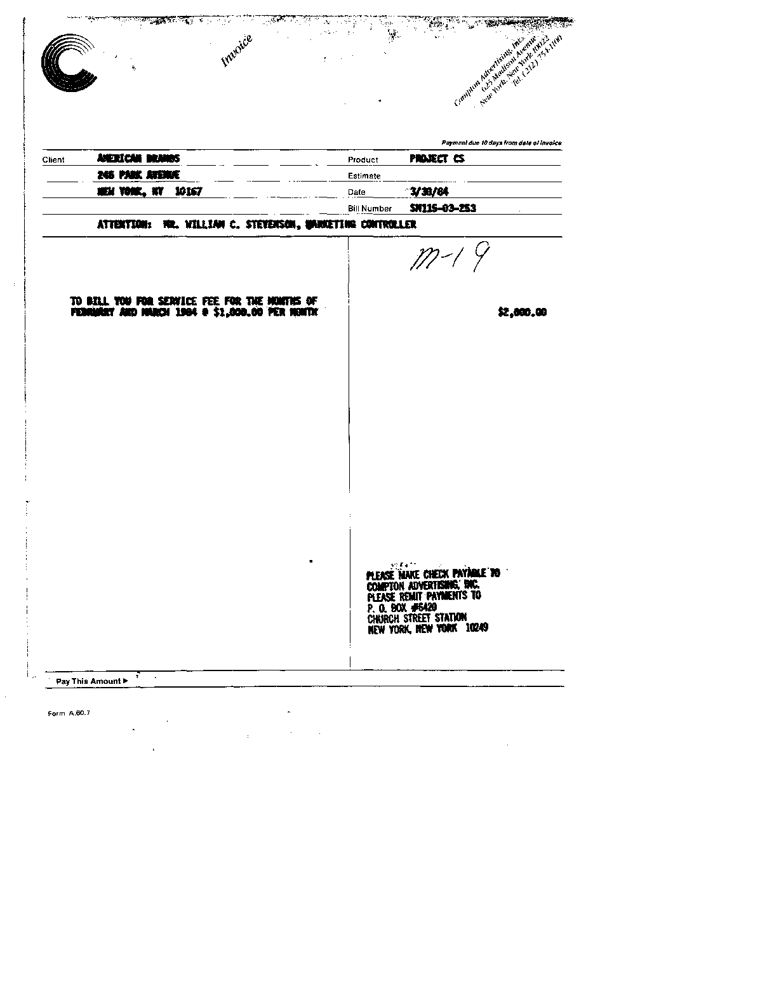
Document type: Invoice